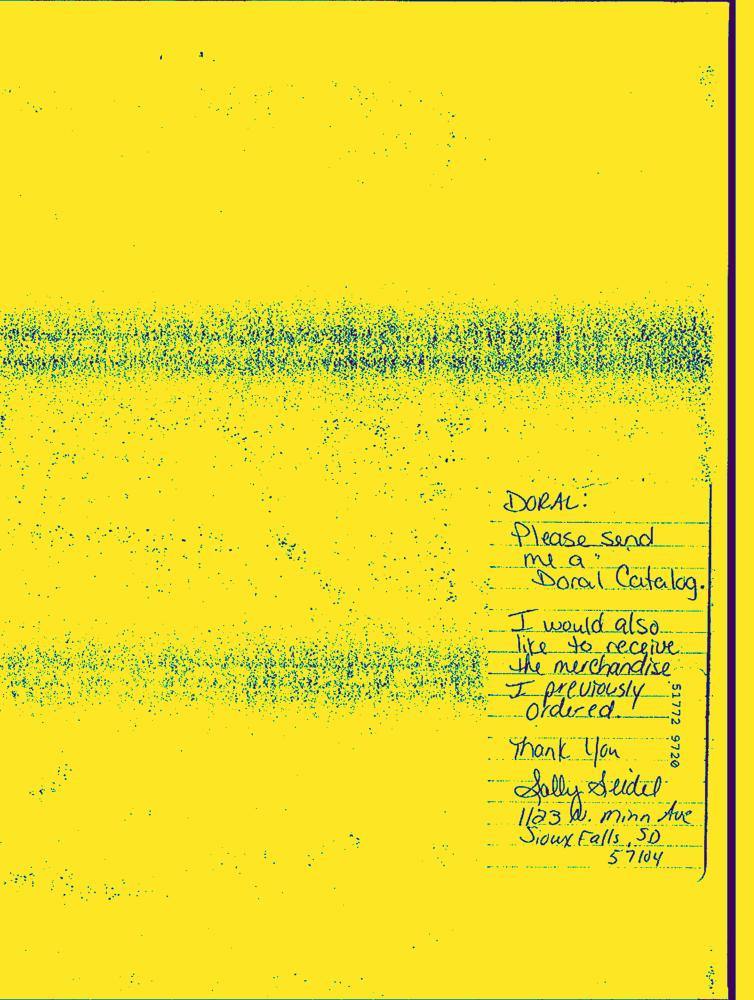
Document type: Hand-Written